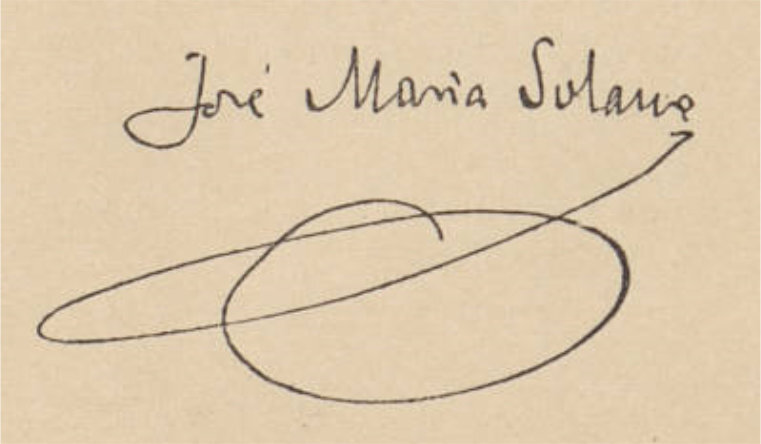
Signature of: josé maría solano y eulate